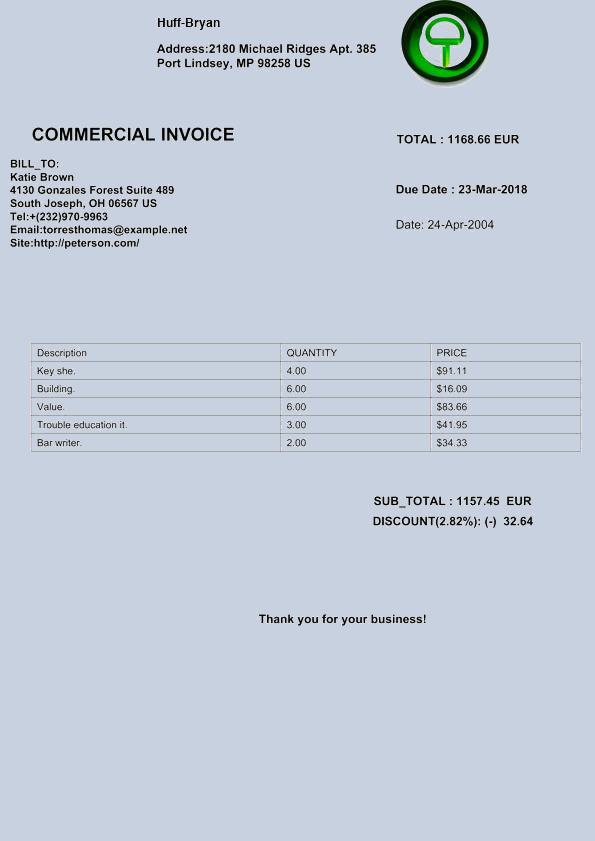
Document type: Invoice